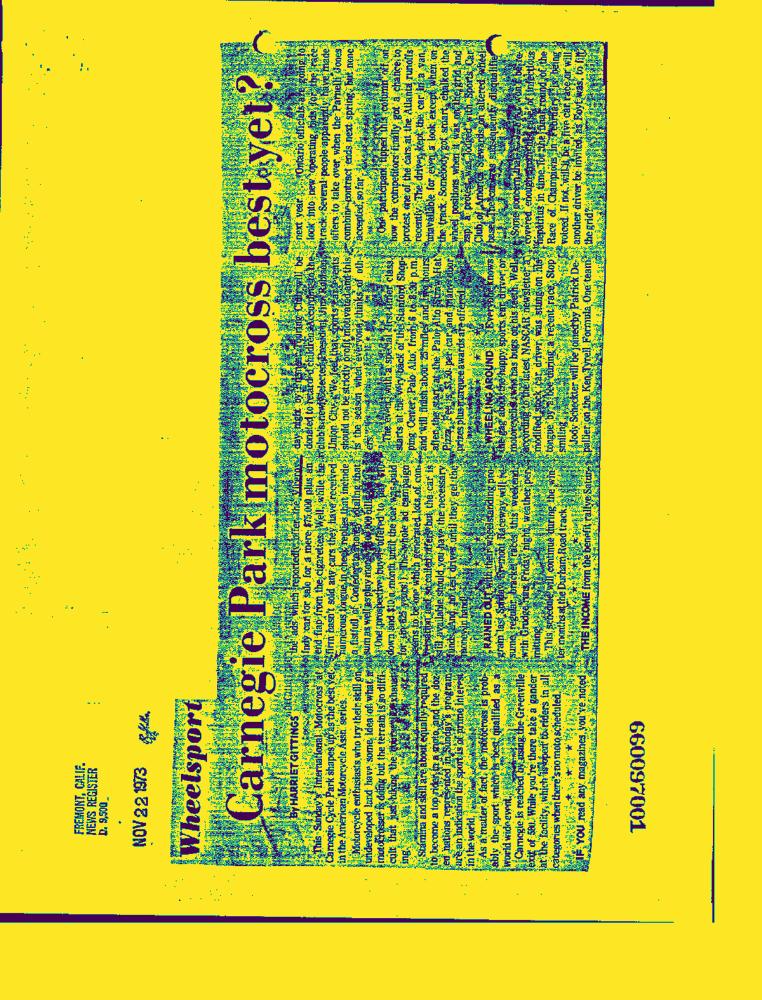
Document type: News-Article